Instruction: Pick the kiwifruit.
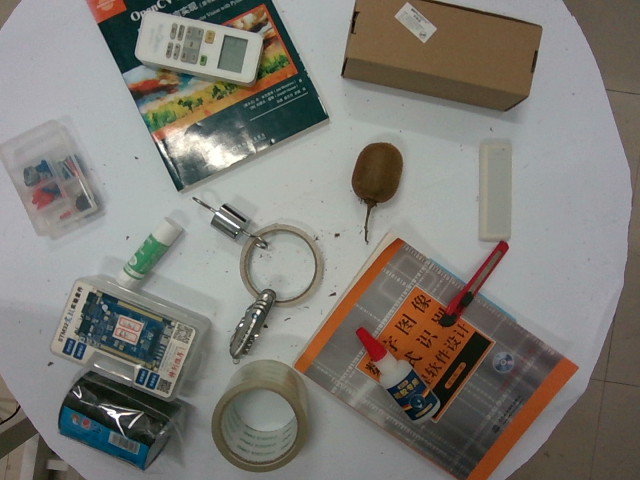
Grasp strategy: vertical